Patient: Female, age 56
A 56-year-old black woman from South Carolina presented with complaints of shortness of breath and dry cough for 7 days. She had past medical history of end-stage renal disease status post deceased donor renal transplant nearly 2 weeks ago, diet-controlled diabetes mellitus, hypertension, hypothyroidism, and anemia of chronic disease. Institutional approval by Northshore- LIJ Health and written informed consent from patient was obtained.
She was on maintenance immunosuppressant and prophylactic antibiotics (tacrolimus 1 mg PO Q12h, mycophenolate 500 mg PO Q12h, prednisone 20 mg PO Q24h, valganciclovir 450 mg every other day, and TMP-SMX 1/2 tab Q24h).
On initial physical examination, patient was pale looking but afebrile and on no acute distress. Her vitals on admission were blood pressure 124/74 mmHg, pulse rate 85/min, respiratory rate 22/min, and saturation of 96% on 2 L/min of oxygen via nasal cannula. Her admission labs were significant for white blood cell (WBC) count of 14,000/mm3 with neutrophilic pleocytosis, hemoglobin 7.7 g/dL, and platelet count of 1,55,000/mm3. She had normal electrolytes and liver enzymes. She was found to have acute or chronic kidney injury with serum creatinine of 2.6 mg/dL (baseline creatinine 1.5 mg/dL upon discharge 2 weeks ago). Serum levels of her immunosuppressive drugs were within normal limits. Chest X-ray on admission showed left upper lobe round infiltrate (Figure 1). The patient was treated with oxygen and multiple antimicrobials (vancomycin, aztreonam, and azithromycin) for several days.
All initial cultures including blood and sputum were negative for any bacteria or fungi. On day 5 of antimicrobial therapy, her WBC count decreased to 9,000/mm3. However, she persistently felt short of breath and continued having cough. A repeat chest X-ray showed expanding left upper lobe lesion, while computed tomography scan of chest (Figure 2) done at that time showed a left upper lobe lung lesion with cavitations, along with diffuse bilateral ground glass opacification. Due to continued cough and new left-sided chest pain which she had developed, she went for bronchoscopy with bronchoalveolar lavage and transbronchial biopsy (TBBx) nearly 10 days after admission which revealed septal fibrosis with mild chronic inflammation and focal hemosiderin-laden macrophages.
Primary transplant team added IV micafungin on her empiric antibiotic regimen after the TBBx because of no significant clinical improvement. Her doses of immunosuppressive medications were decreased as well. Samples from bronchoalveolar lavage and TBBx were negative on culture and special stains for any bacterial, mycobacterial, or fungal pathogens.
Post bronchoscopy, she started spiking temperature (101.4 F) and clinically looked more lethargic and confused. Her WBC count increased to 23,000/mm3 (88% neutrophils). The infectious disease team was consulted nearly 2 weeks after initial admission.
The patient underwent thoracotomy with a wedge biopsy at that time. She was started on empirical IV voriconazole. Wedge biopsy results revealed diffuse alveolar hemorrhage, with hemosiderin-laden macrophages and possible capillary fibrin-platelet thrombi. However, silver stain, Gram stain, and acid-fast bacilli stain did not reveal any organisms. Again, multiple cultures for bacterial, mycobacterial, and fungal pathogens were negative. She was transferred to medical ICU after thoracotomy and remained intubated. Serum fungal markers including cryptococcal antigen, beta-d-glucan, and galactomannan antigen were negative.
Despite empiric broad-spectrum antibiotics and antifungals, she remained febrile with persistent leukocytosis, deteriorating renal function, and no improvement in oxygenation. She required five units of red blood cells transfusion post open lung biopsy for persistent anemia. Multiple attempts to wean ventilation failed. On day 20, she had massive hemoptysis followed by hypotension and bradycardia requiring cardiopulmonary resuscitation. However, she died. On autopsy, both of her lungs were heavy, boggy, and congested. There were white lines in the interlobular septa, with the right more prominent than the left, suggestive of lymphatic congestion. Left lung upper and lower lobes had a hemorrhagic appearance throughout, and blood oozed from the cut surfaces. There was a 8x5x2.5 cm well-circumscribed hemorrhagic cavity filled with blood clot in the left upper lobe. The tracheal mucosa had bilateral ulcerative lesions (0.5 cm) directly beneath the vocal cords 1 cm from the midline. Microscopically, the fungi displayed broad-based pauci-septate hyphae with dichotomous wide-angle branching in the left upper lobe hemorrhagic lesion and surrounding lung parenchyma, as well as in the pleura (Figure 3). A focus of thyroid tissue also contained these fungal hyphae (Figure 4). Associated with the fungus was necrosis and vascular thrombosis. Microbiological diagnosis of Rhizopus microsporus var. microsporus was made.
Keywords: zygomycetes, immunocompromised, transplant
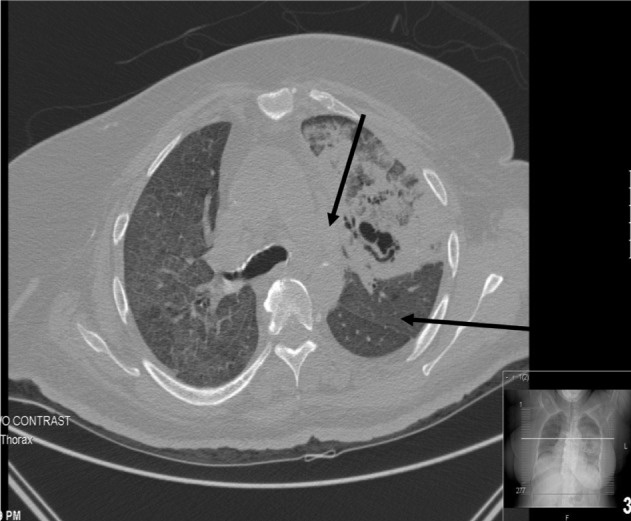
Image caption: Computed tomography scan of chest showing left upper lobe lung lesion with cavitations, along with diffuse bilateral ground glass opacification. . Notes: The arrow indicate the cavitary lesion in the lung. The inset shows that the cavitary lesion in lung is on that level on coronal view.